Question: What appears to be the issue?
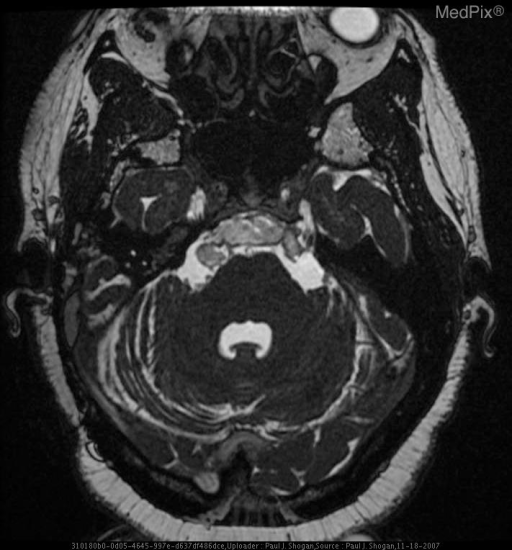
Answer: The findings suggest Noncontrast CT:  The patient is status post right suboccipital craniotomy.  There is a subtle area of hypoattenuation off-midline to the right, anterior and lateral to the pons.

Contrast enhanced CT demonstrates a subtle area of nonenhancing hypoattenuation off-midline to the right, anterior and lateral to the medulla.

MRI:

Sagittal T1-weighted FLAIR demonstrates expansion of the prepontine cistern, and enlargement of the CSF space anterior to the proximal cervical spinal cord and medulla, with displacement of the medulla posteriorly.  This space contains an extra-axial mass, demonstrating heterogeneous signal intensity.

Coronal T2-weighted FLAIR demonstrates heterogeneous signal intensity in the prepontine cistern.

Axial T1 weighted images demonstrates the prepontine cistern extra-axial mass that is near CSF signal intensity with enlargement of the pre-medullary cistern.

Axial T2 weighted images demonstrates the lamellated mass, which is heterogenous in signal intensity posterior to the hypophsial fossa and anterior to the basilar artery.

Axial T1-weighted image with gadolinium demonstrates no significant enhancement of the extra-axial mass.

Axial Diffusion Weighted image demonstrate restricted diffusion.

Sagittal 3D FIESTA demonstrates low signal in the prepontine cistern, and enlargement of the CSF space anterior to the proximal cervical spinal cord and medulla.

Axial 3D FIESTA image demonstrates low signal intensity in the prepontine cistern, medial to cranial nerve V, and adjacent to the right cranial nerve VII and VIII complex.. Axial 3D FIESTA image demonstrates low signal intensity in the prepontine cistern.. The patient might have a history of 52 yo female with complaint of hearing loss..